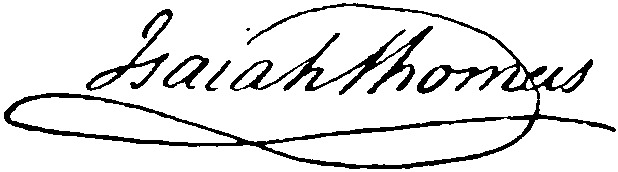
Signature of: isaiah thomas